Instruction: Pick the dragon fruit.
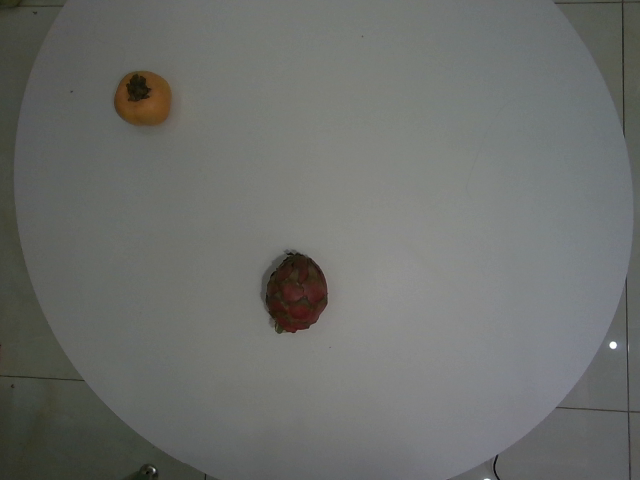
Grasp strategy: vertical